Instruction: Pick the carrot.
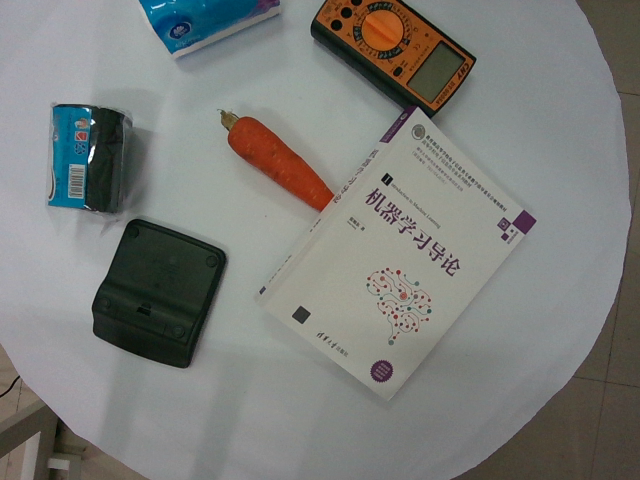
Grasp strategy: vertical